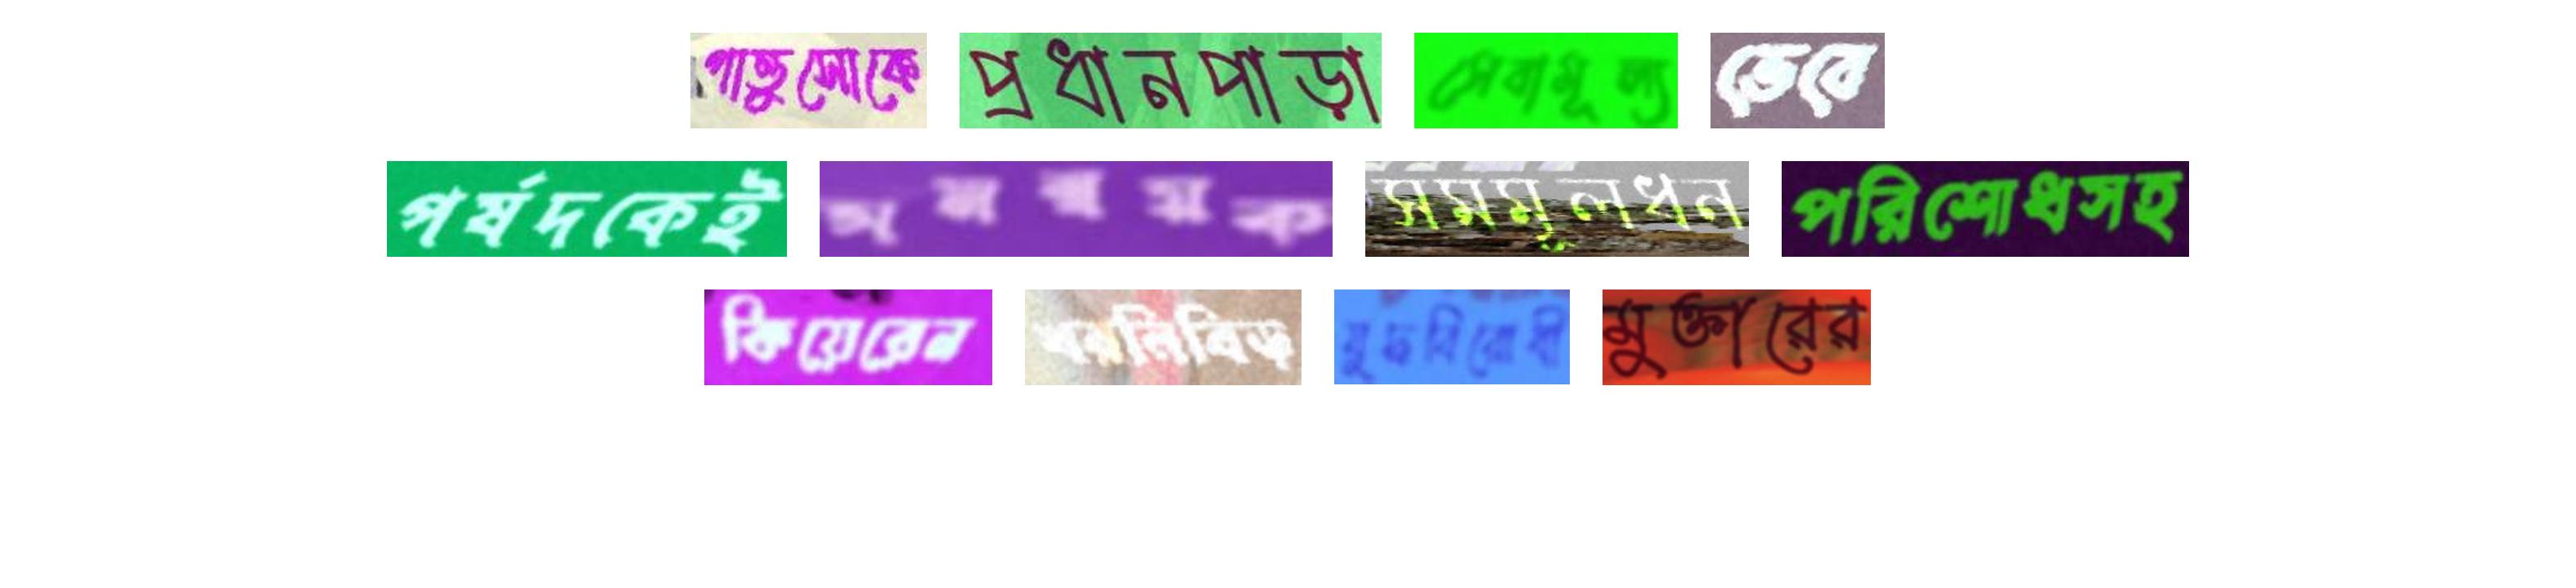
গাত্তুসোকে প্রধানপাড়া সেবামূল্য ভেবে
পর্ষদকেই সমন্বয়ক সমমূলধন পরিশোধসহ
কিয়েরেন খরনিবিড় যুদ্ধবিরোধী মুক্তারের